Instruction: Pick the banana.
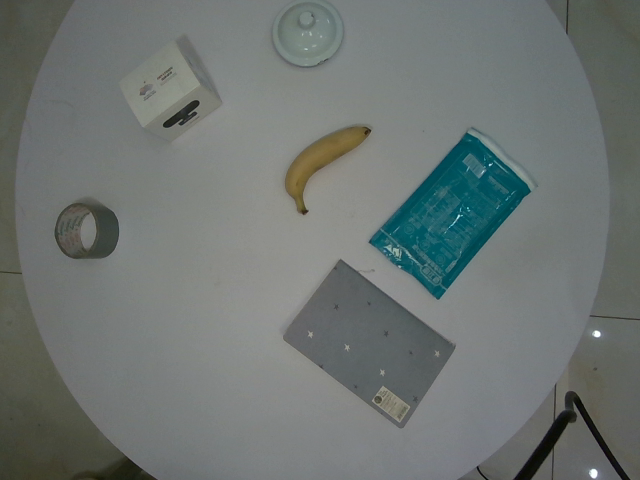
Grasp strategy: vertical